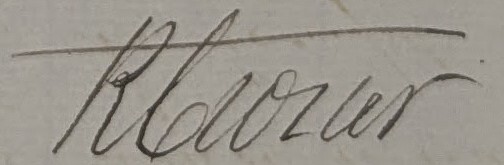
Signature of: q134393779